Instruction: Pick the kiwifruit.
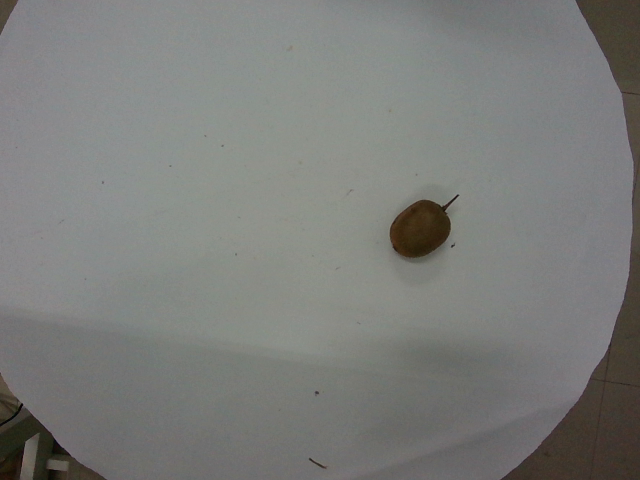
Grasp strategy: vertical